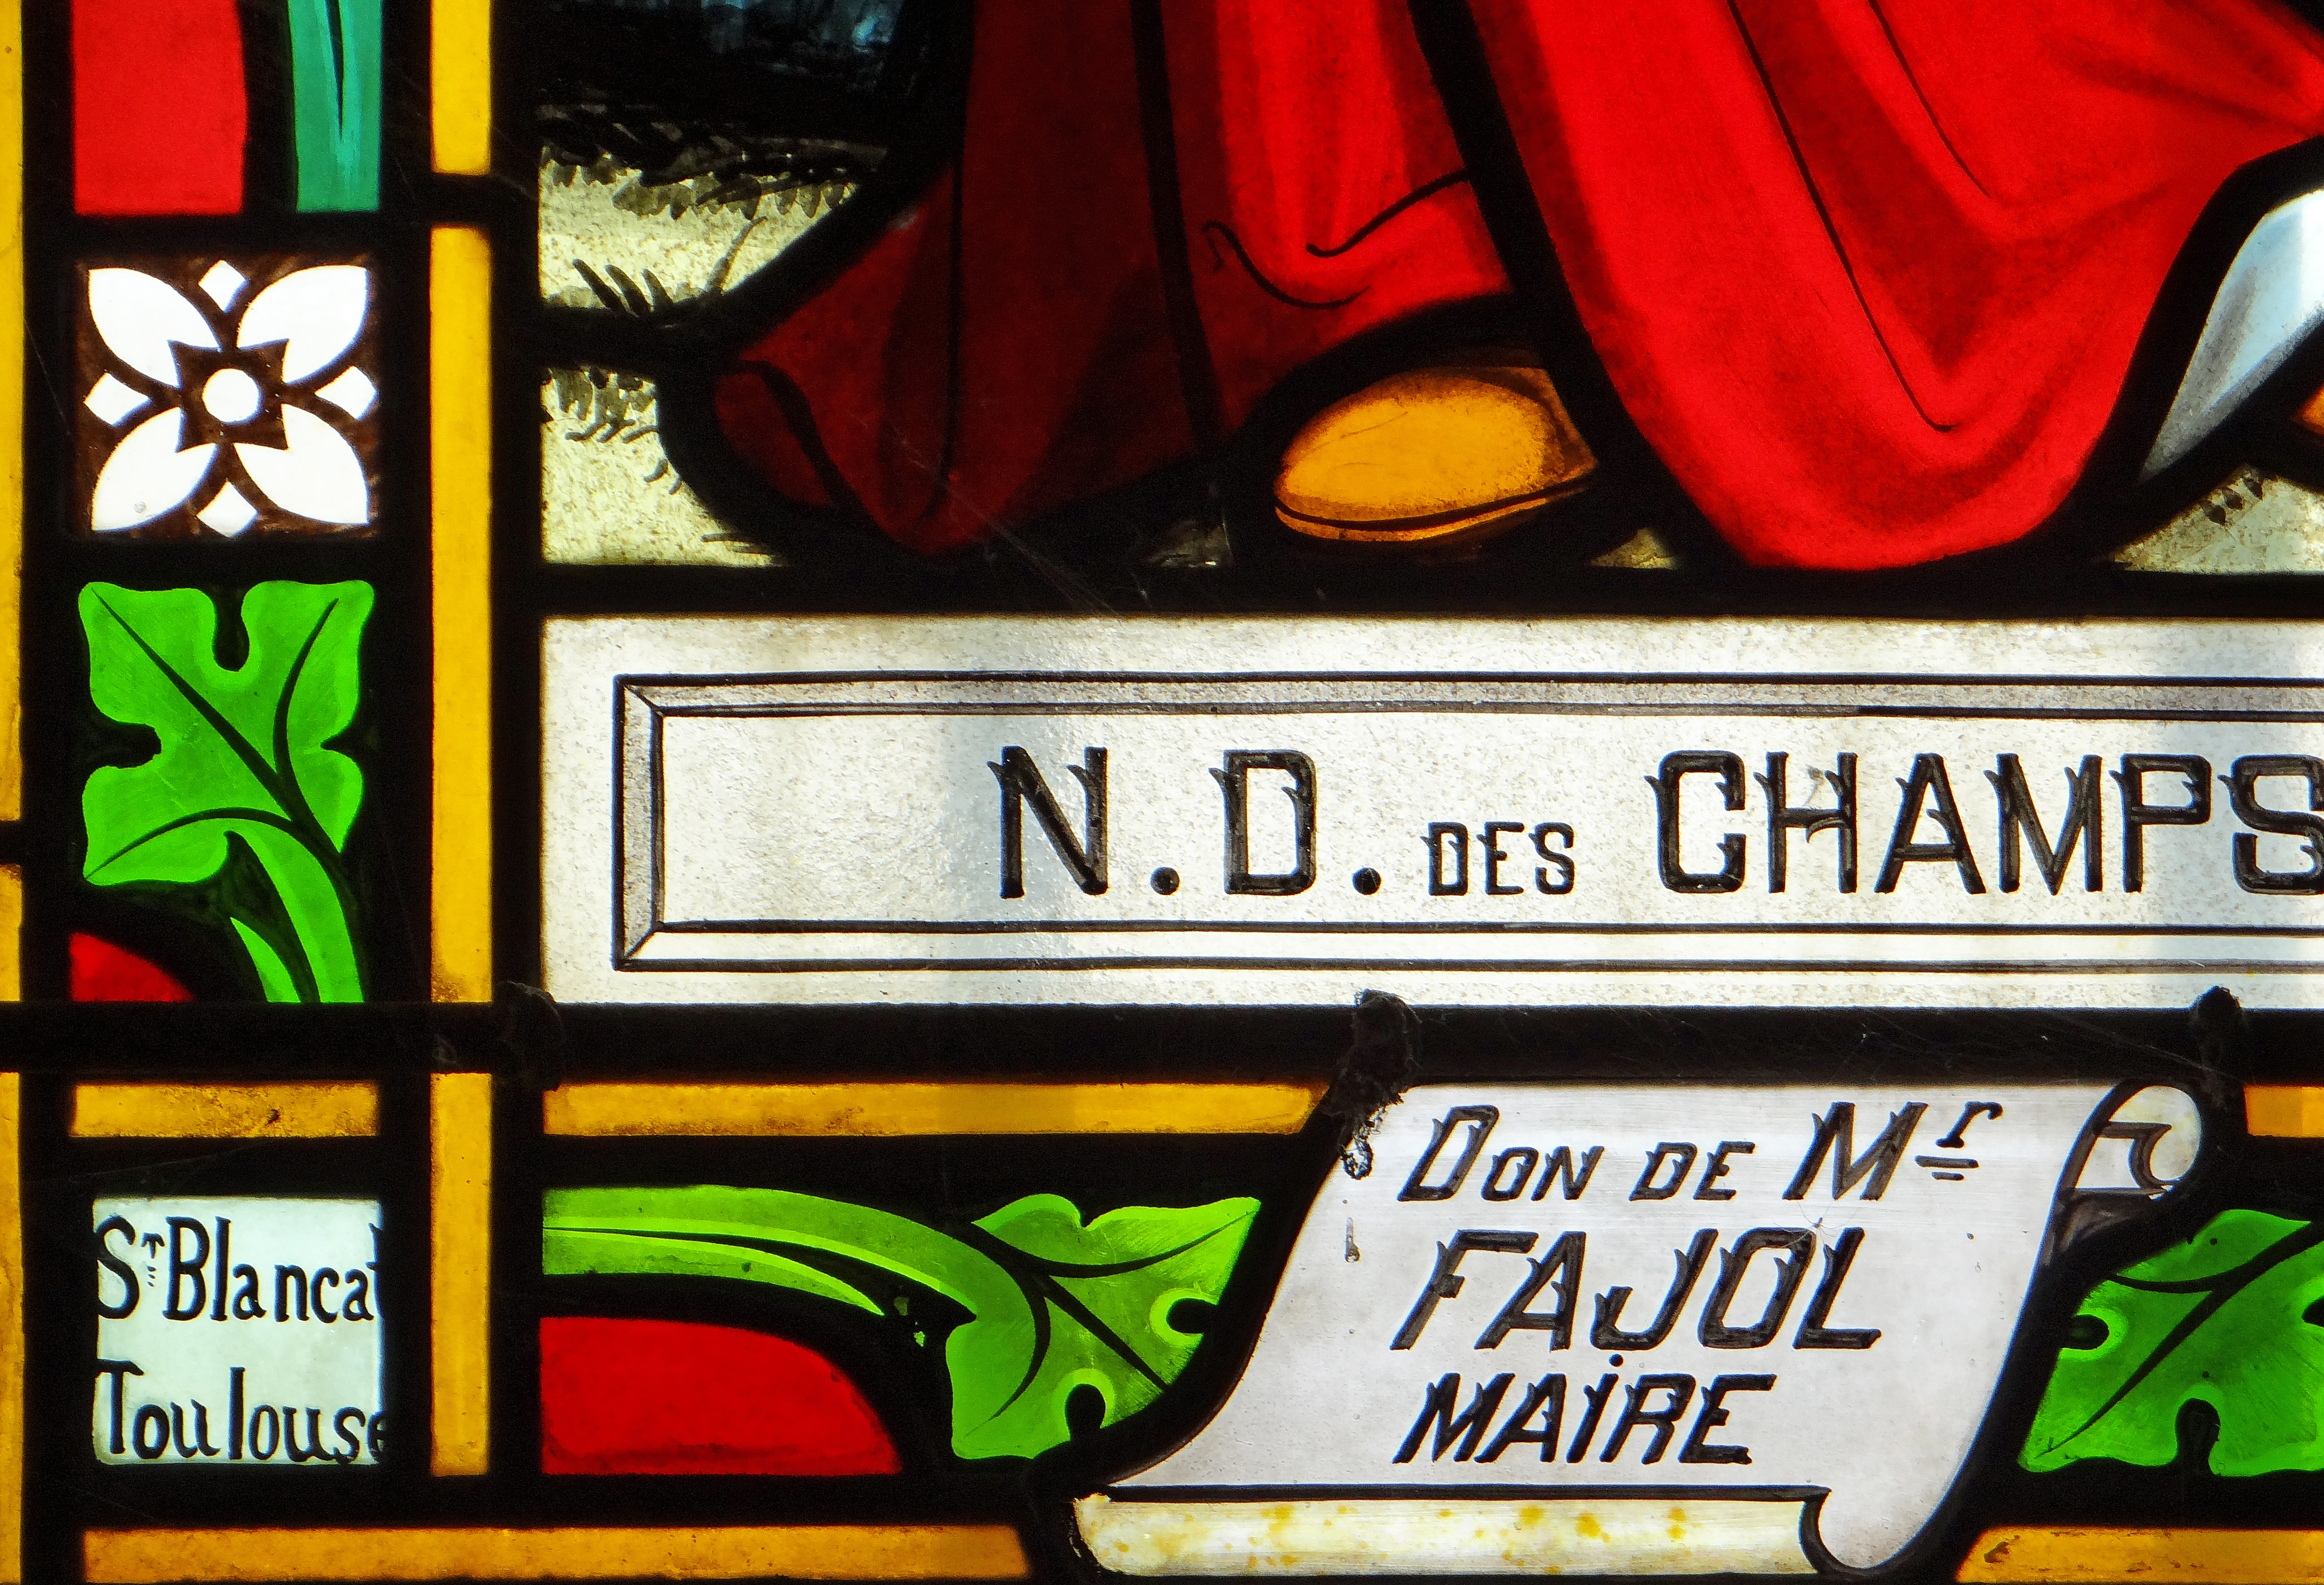
Signature of: louis saint blancat